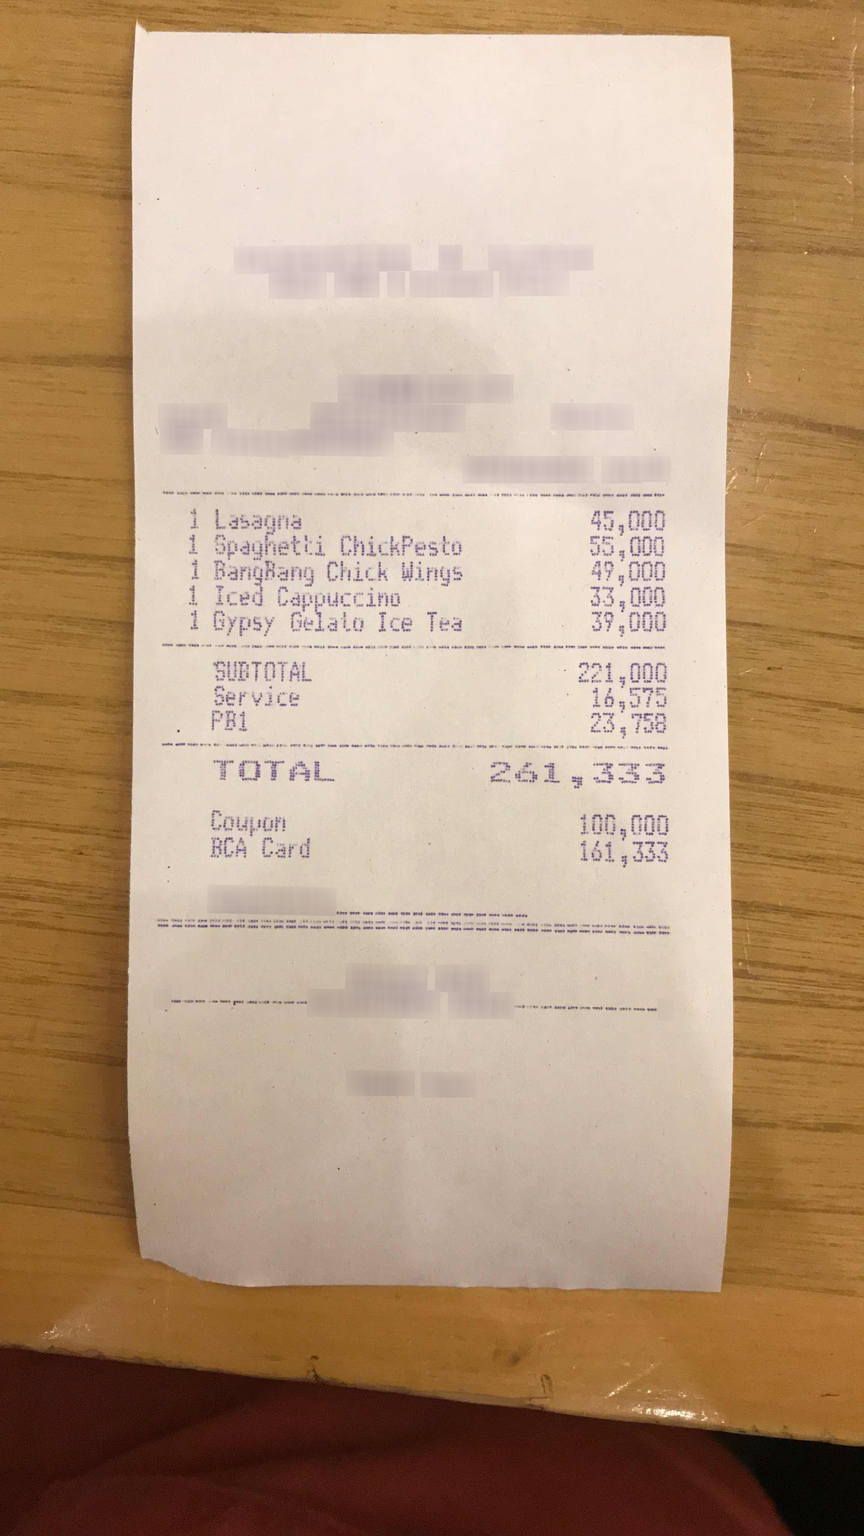
Extraction:
receipt: line_items: name: Lasagna
price: 45,000
qty: 1
name: Spaghetti ChickPesto
price: 55,000
qty: 1
name: BangBang Chick Wings
price: 49,000
qty: 1
name: Iced Cappuccino
price: 33,000
qty: 1
name: Gypsy Gelato Ice Tea
price: 39,000
qty: 1
subtotal: 221,000
tax: 23,758
service: 16,575
total: 261,333